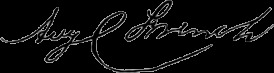
Signature of: augustus c french